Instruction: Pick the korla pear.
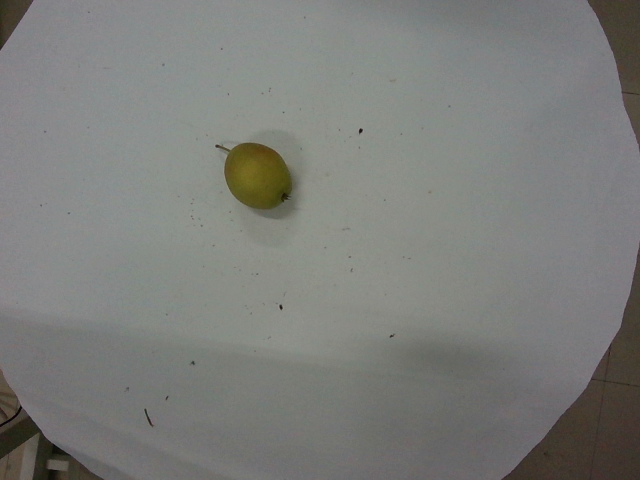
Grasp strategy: vertical